Question: What is the total amount of taxes owed as per the document?
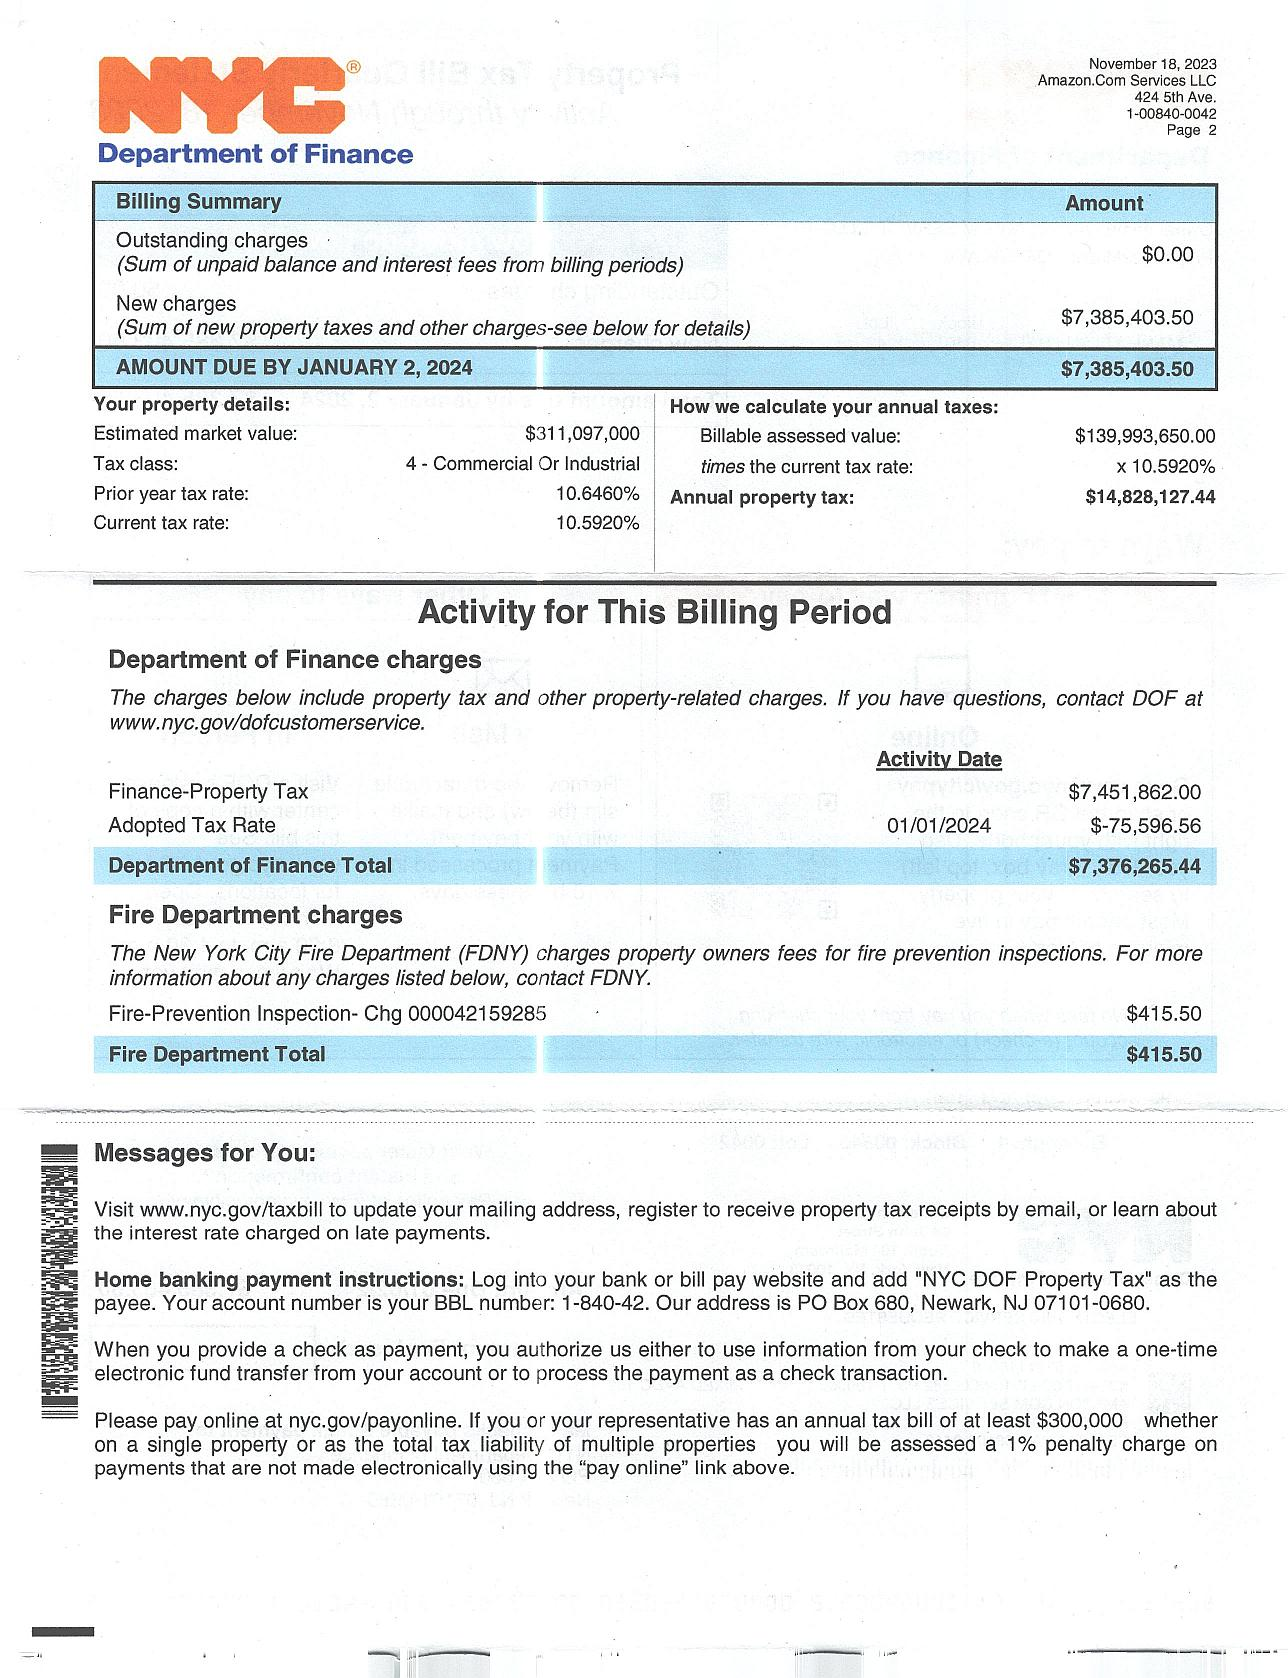
Answer: "$7,385,403.50 "